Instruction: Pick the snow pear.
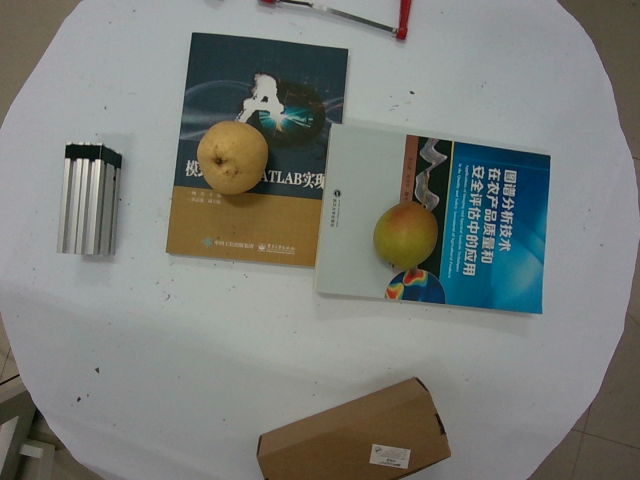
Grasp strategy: vertical